Question: What is the suspected problem?
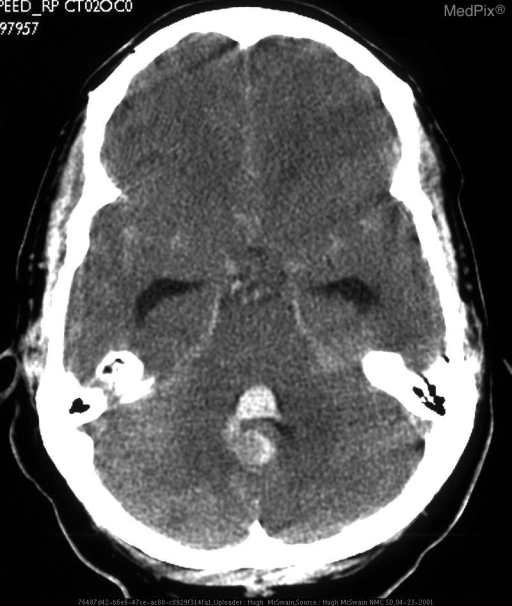
Answer: The findings suggest NCHCT demonstrates hemorrhage in the lateral ventricles and the fourth ventricle with intraparenchymal hemorrhage adjacent to this in the right cerebellum.  MRI demonstrates  multiple flow voids in the right cerebellum which enhance on post gadolinium images.  Angiography demonstrates right PICA aneurysm with a cerebellar AVM.. NCHCT demonstrates hemorrhage in the fourth ventricle with intraparenchymal hemorrhage adjacent to this in the right cerebellum.. The patient might have a history of 38 y/o man presents to ER with history of headache after being choked during a basketball game..